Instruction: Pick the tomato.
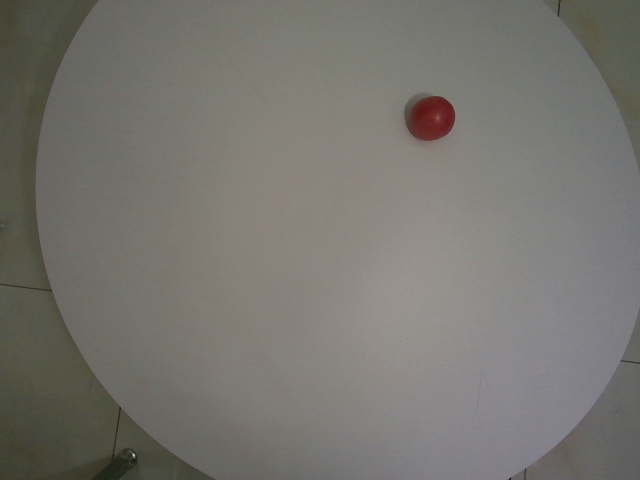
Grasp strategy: vertical